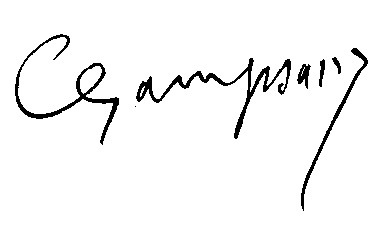
Signature of: félicien champsaur